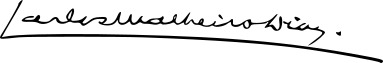
Signature of: carlos malheiro dias